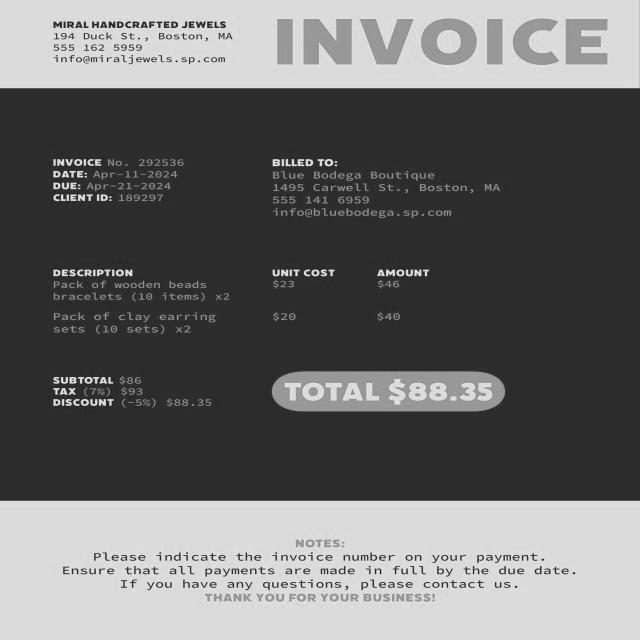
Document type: Invoice